Question: Talk about the condition:
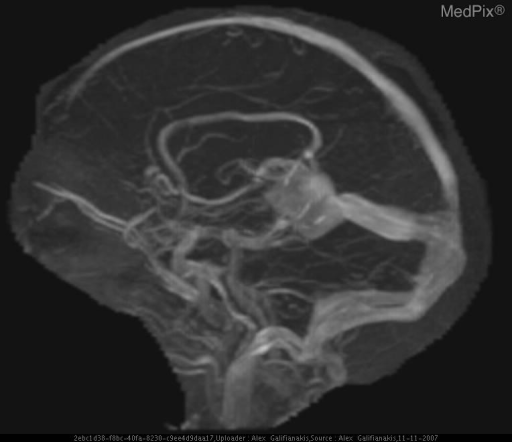
Answer: The disease is discussed as: The vein of Galen is a short but large diameter vein that drains the paired internal cerebral veins and the two basal veins of Rosenthal into the straight sinus. It is just posterior to the pineal gland, in the quadrigeminal plate cistern. This vein probably arises from remnants of the posterior median prosencephalic vein of Markowski.

By tradition, an aneurysmal enlargement of a midline venous structure in this location has been called a "Vein of Galen Aneurysm". However, the true origin of this dilated vascular structure is probably persistence of the anterior portion of the median prosencephalic vein (ProsV) of Markowski.  In many patients with this malformation, there is no "classic" vein of Galen; and, often, there is no straight sinus.  Instead, the dilated remnant of the ProsV drains into upward directed "falcine sinus".

These lesions most often result from vascular shunts developing between the early choroidal arteries and the deep or midline veins, during the  6th to 11th week of gestation. At this time in development, the brain is primarily supplied by multiple choroidal arteries, then - later - the circle of Willis.

These AV shunts persist, preventing involution of the anterior prosencephalic vein.  A persistent falcine vein is often present, that drains the ProsV into the straight sinus or superior sagittal sinus.

Vein Of Galen Malformation Symptoms, Signs
•  Childhood
» High Output Failure
» Persistent Ductus
» Hydrocephalus
» Cranial Bruit/Thrill
•  Adult
» Asymptomatic
» Pineal Symptoms

•  Vein Of Galen Malformation Types/Causes
» Parenchymal AVM (Shunt)
» Direct Fistulae To VOG
» Dural Fistula Draining into VOG
» Sinus Thrombosis (Intrauterine)
» Hypoplastic Straight Sinus

•  Hydrocephalus is very common in childhood
» Mechanical
  - Aqueductal Obstruction from compression of tectum
» Impaired CSF Resorption
  - Venous Hypertension

UoR Teaching File - http://www.urmc.rochester.edu/smd/Rad/neurocases/Neurocase06.htm